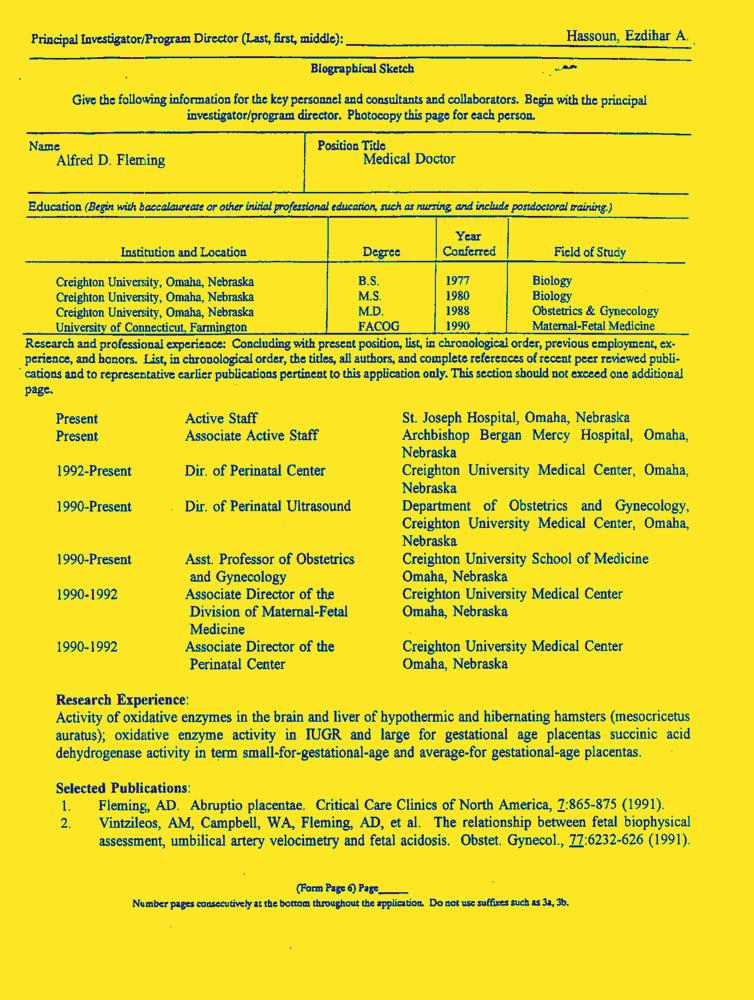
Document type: Resume-Doc